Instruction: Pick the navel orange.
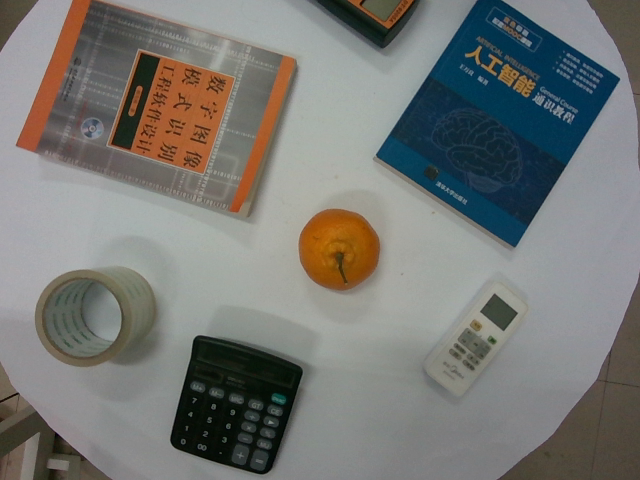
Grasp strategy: vertical